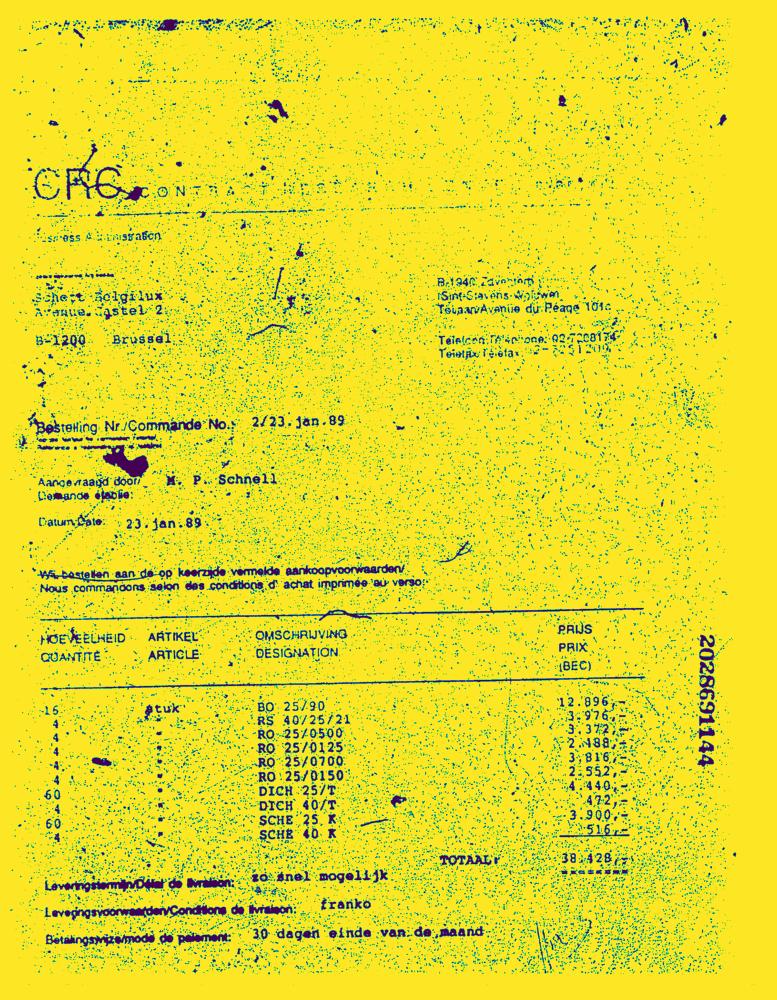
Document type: Invoice-Doc